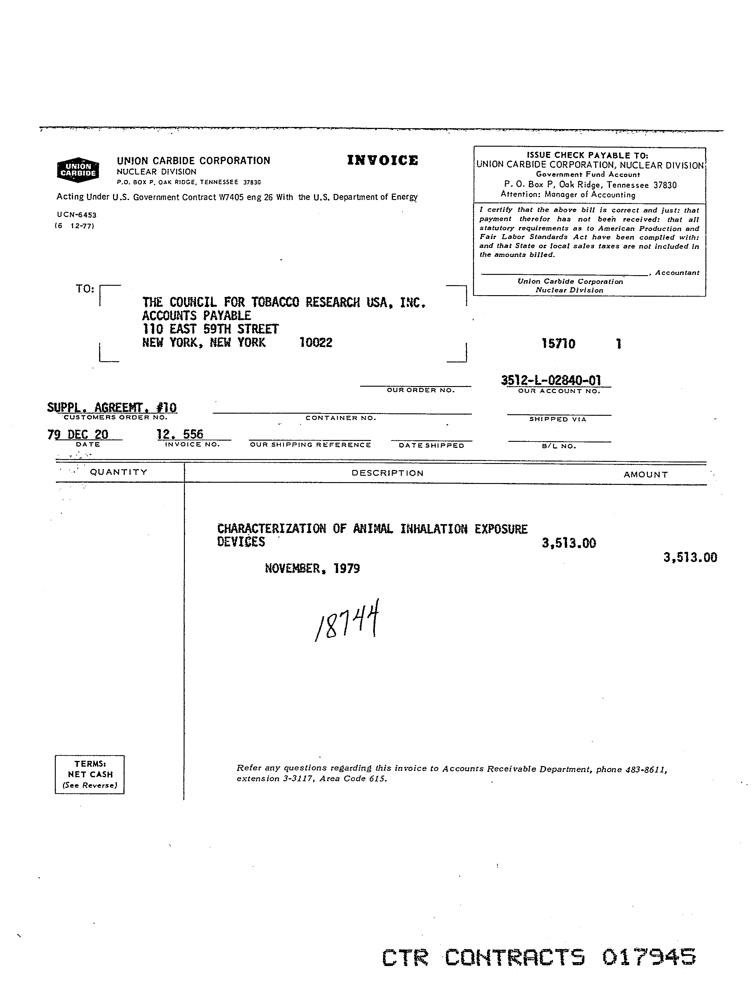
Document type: Invoice